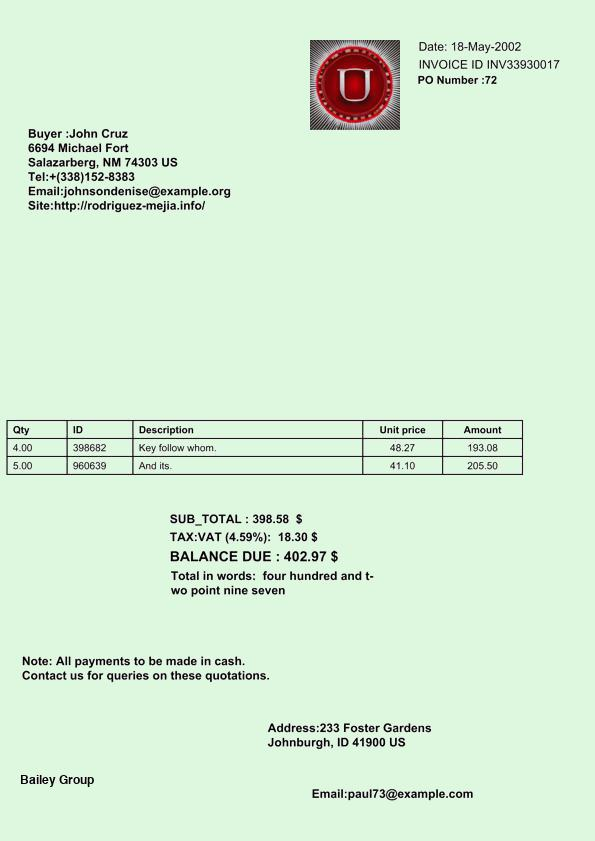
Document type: Invoice